Question: What jurisdiction, city, or county is the document associated with?
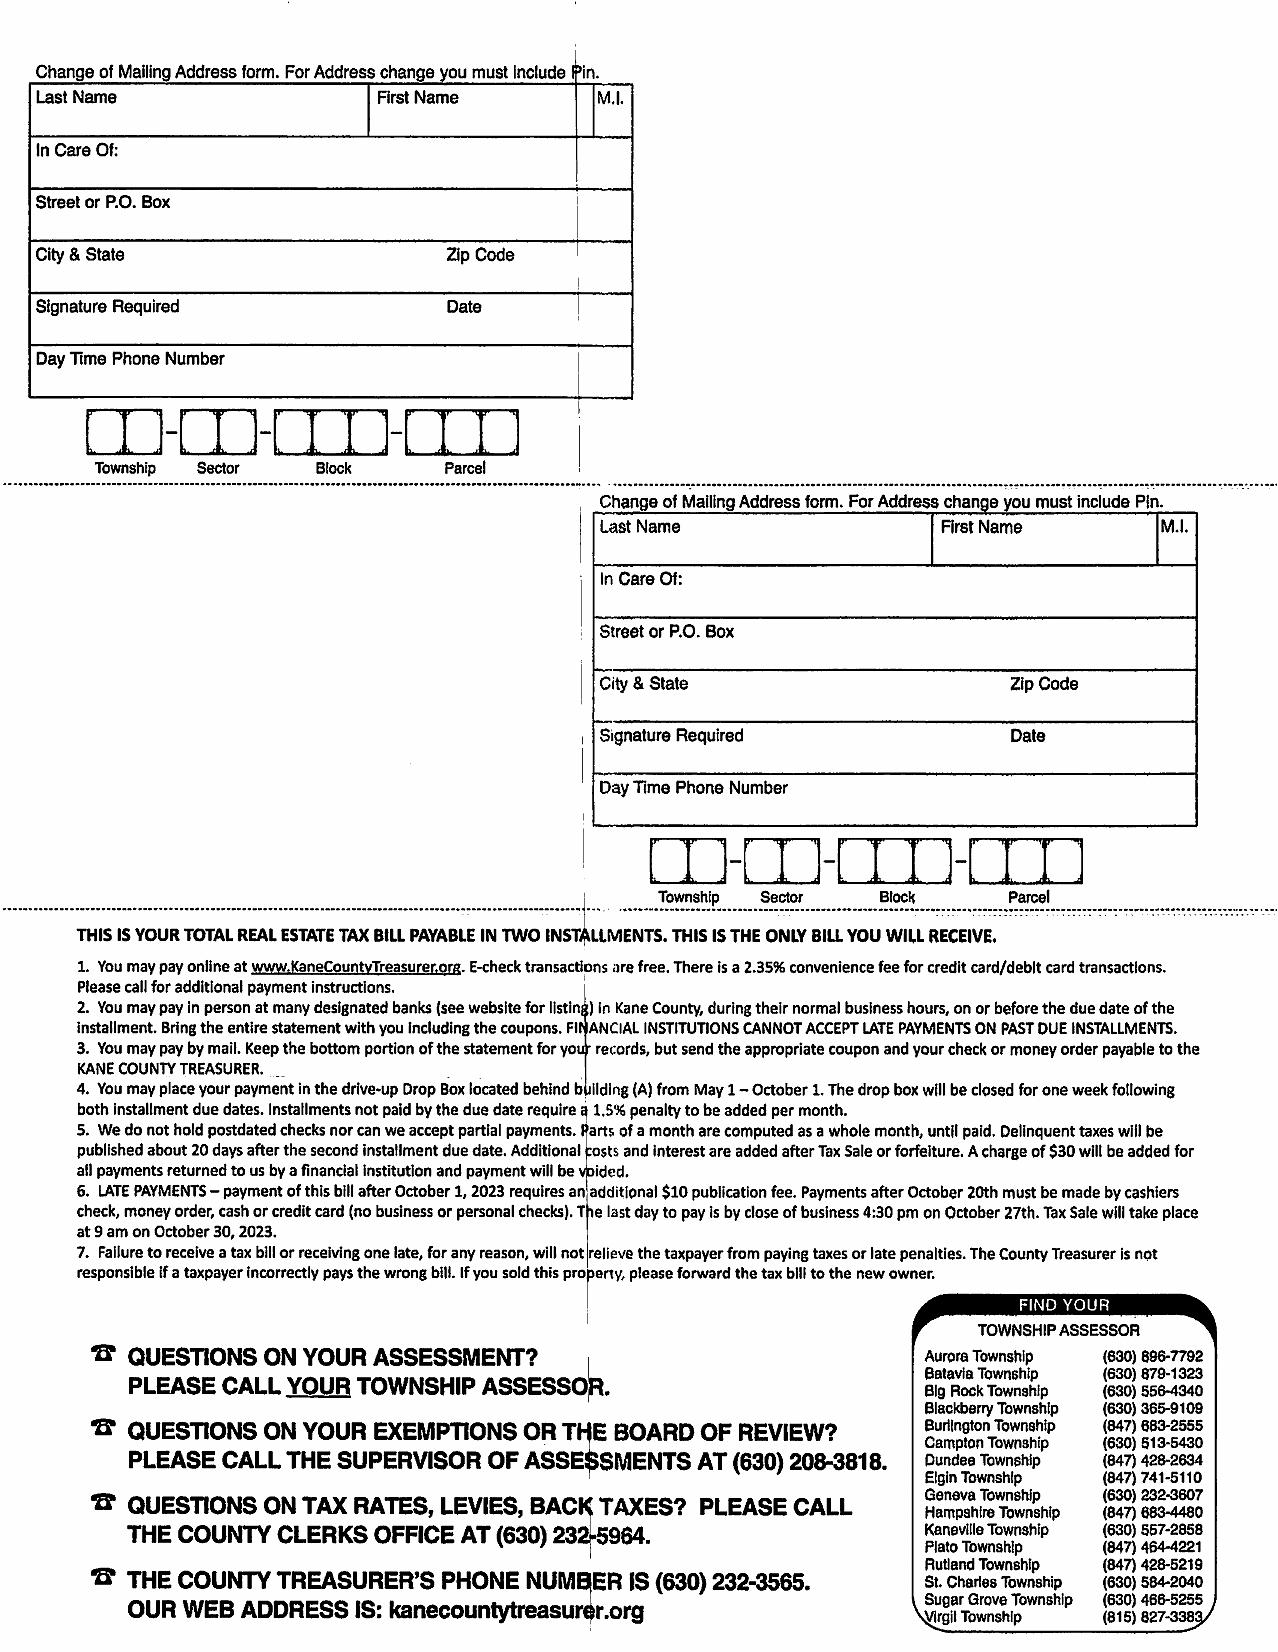
Answer: "Kane County"